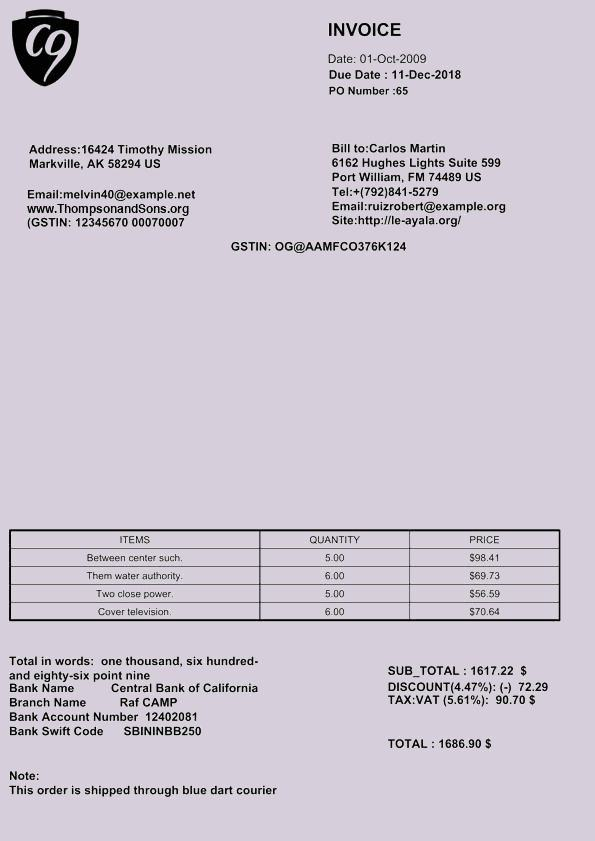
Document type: Invoice